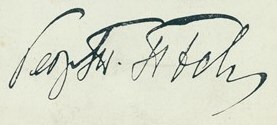
Signature of: georgi takov peev